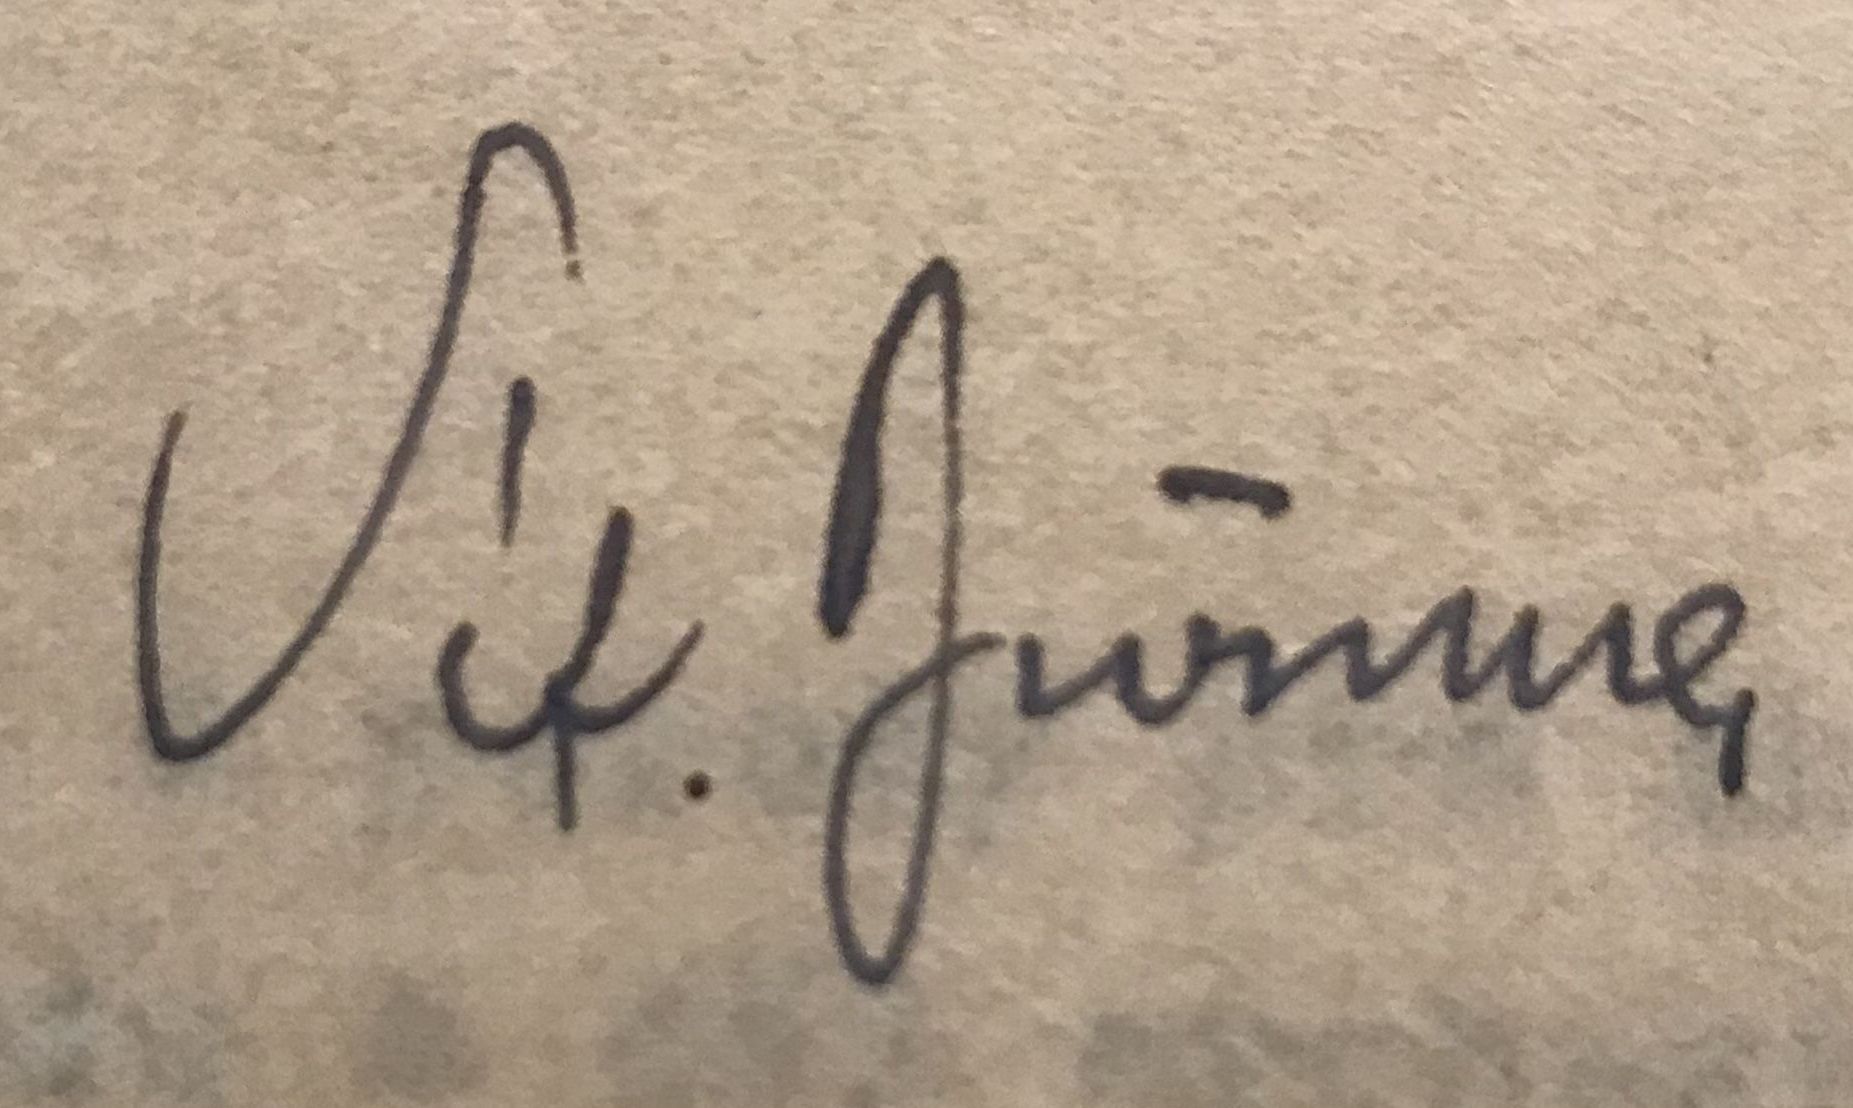
Signature of: vítězslav juřina